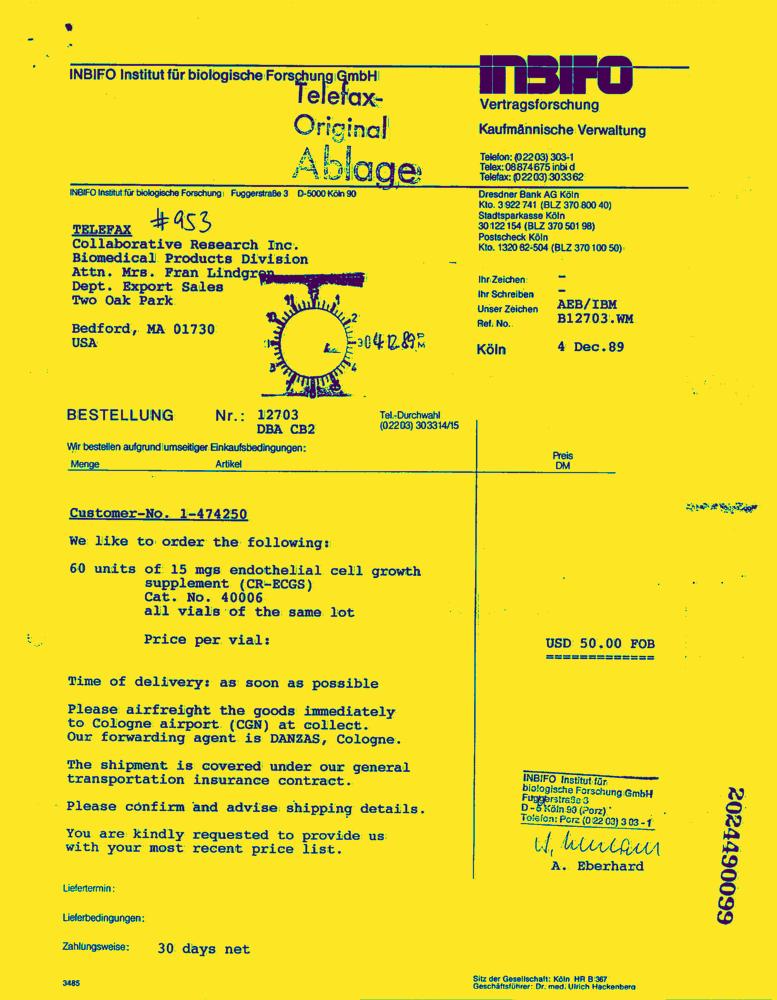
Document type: Invoice-Doc